Question: What tax district, tax-rate area, or tax area code is specified in the document?
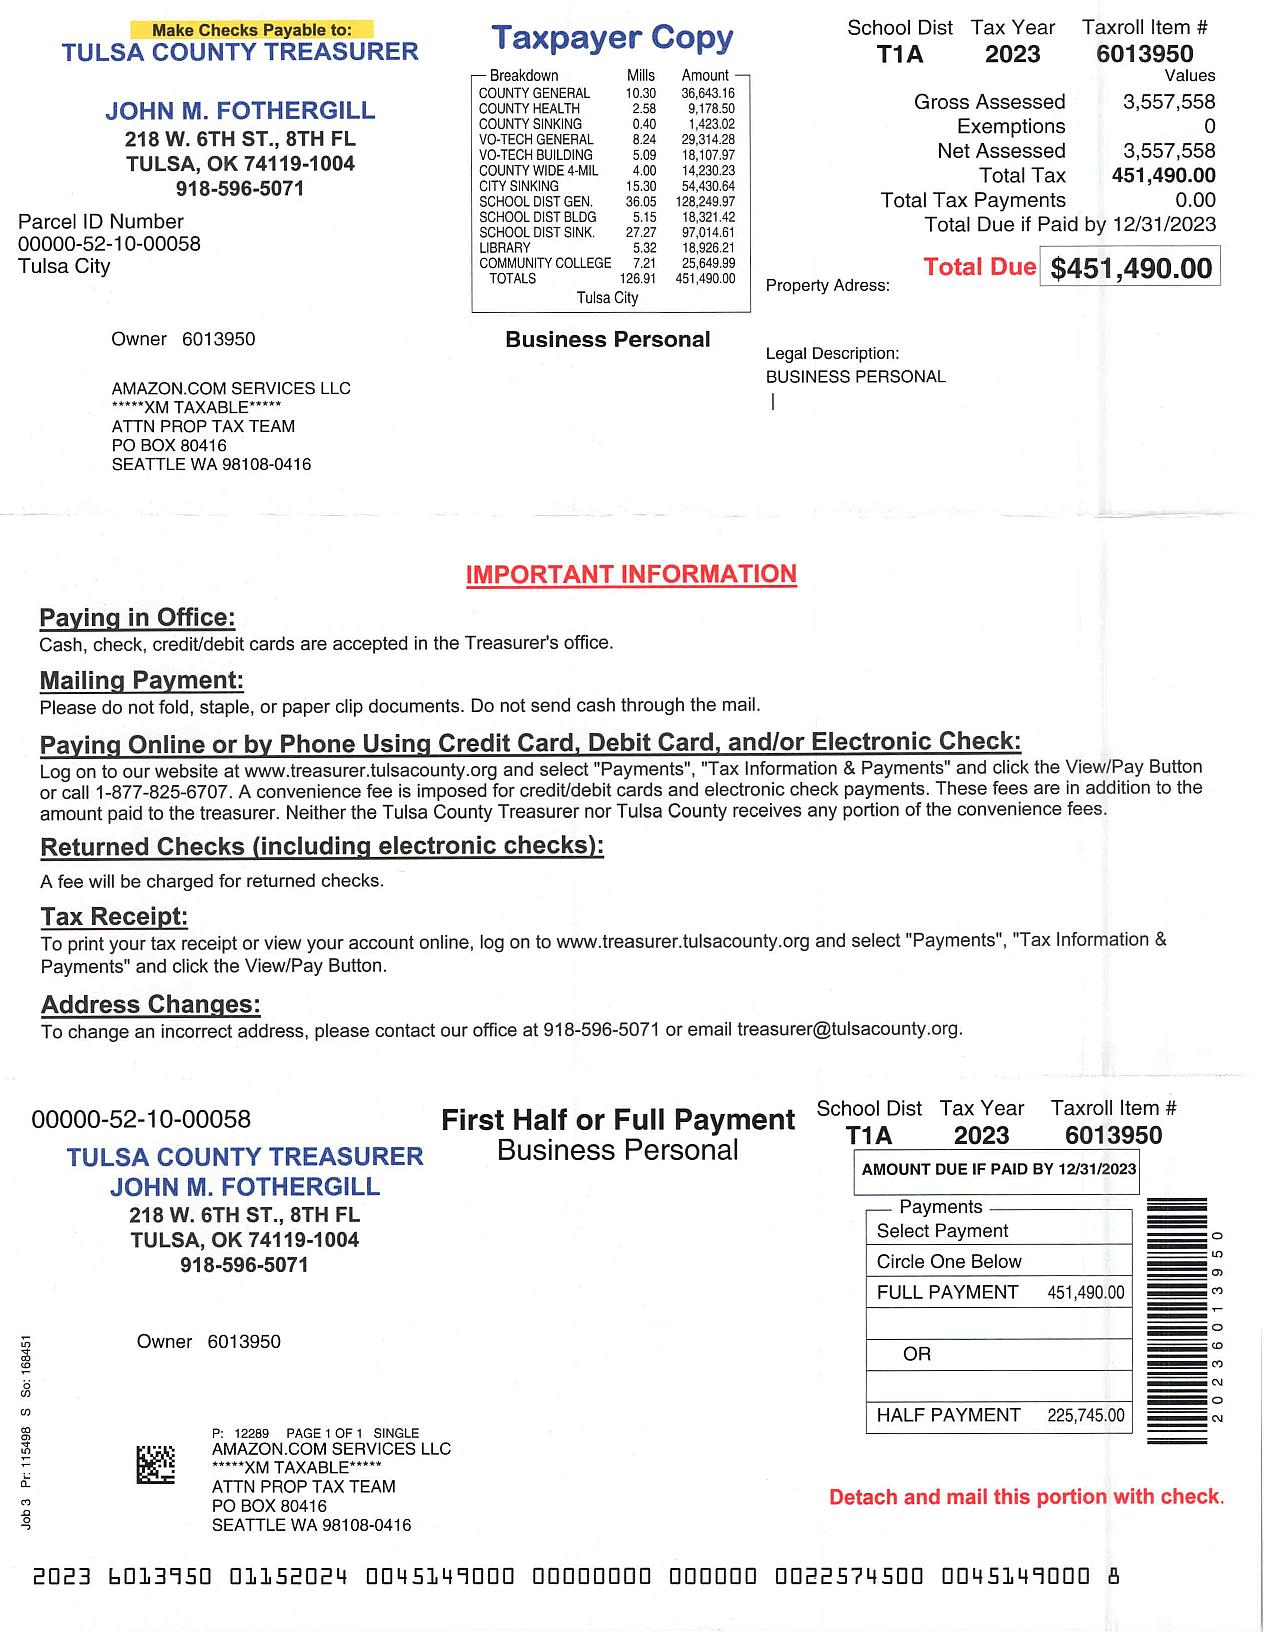
Answer: "T1A"